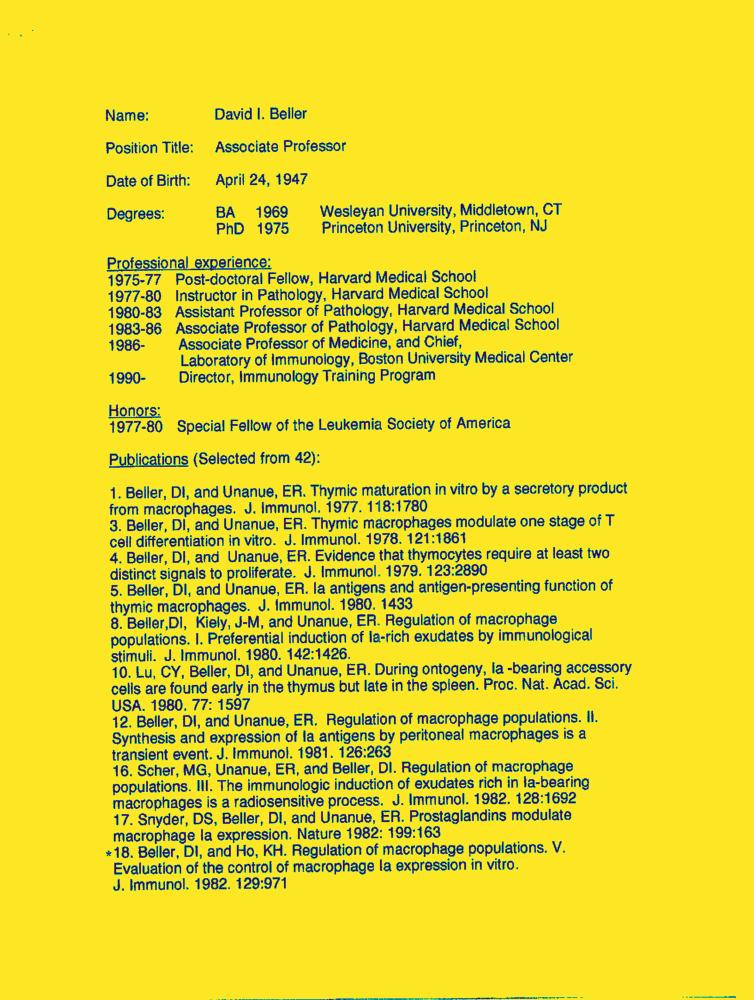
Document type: Resume-Doc